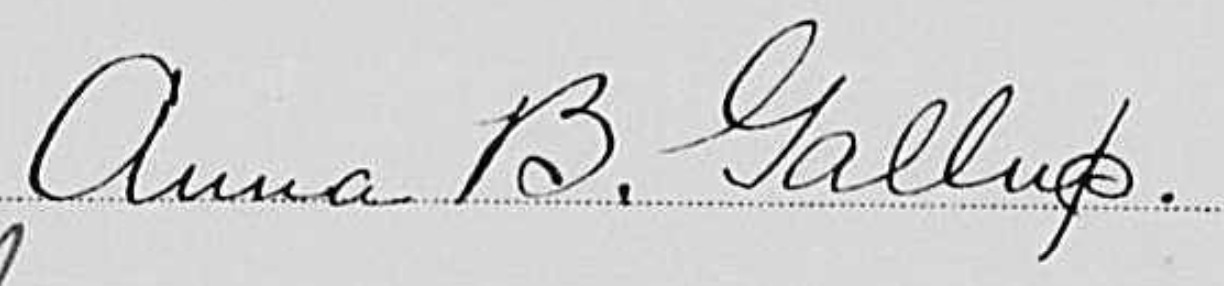
Signature of: anna billings gallup